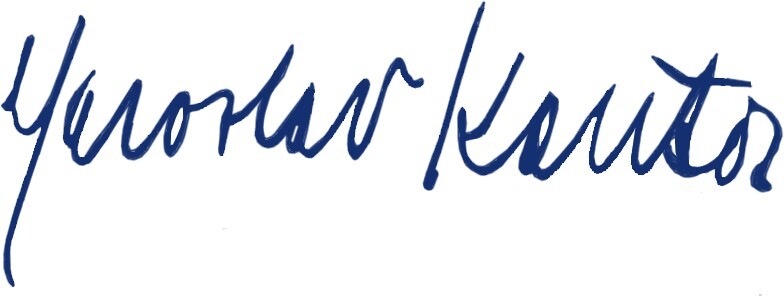
Signature of: jaroslav kantor